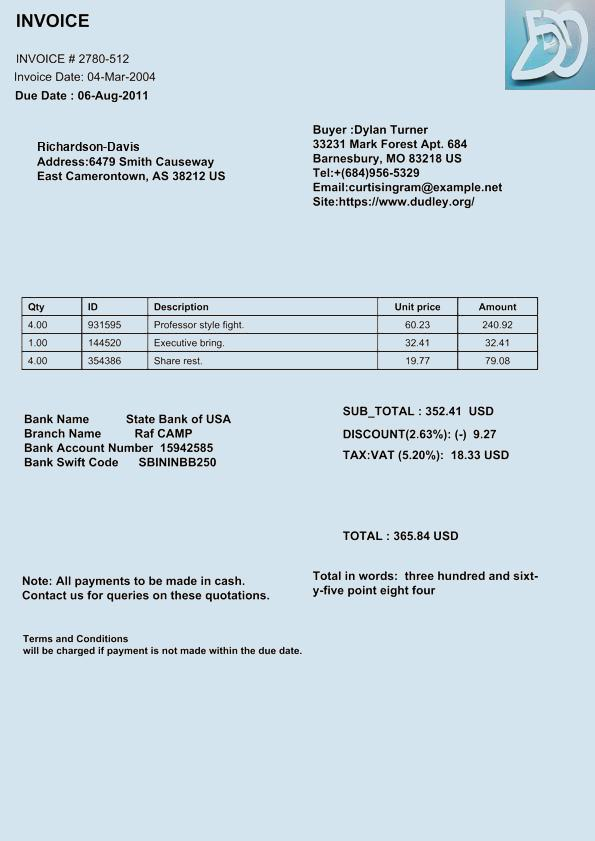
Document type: Invoice